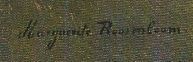
Signature of: margaretha roosenboom